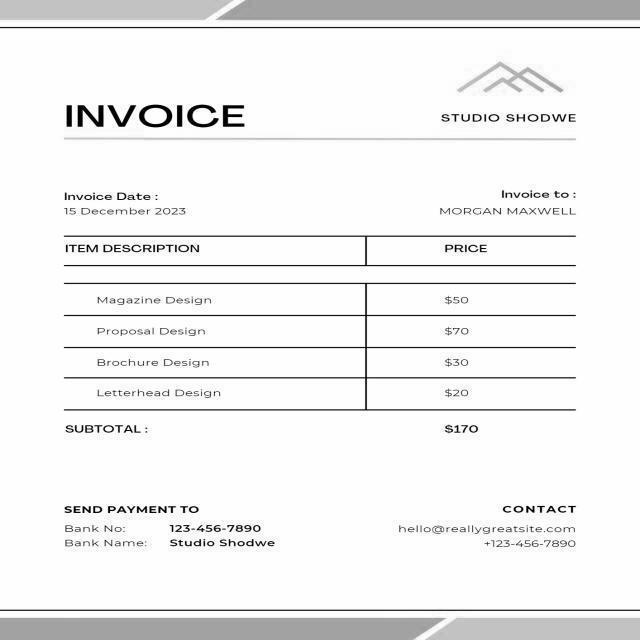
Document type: Invoice